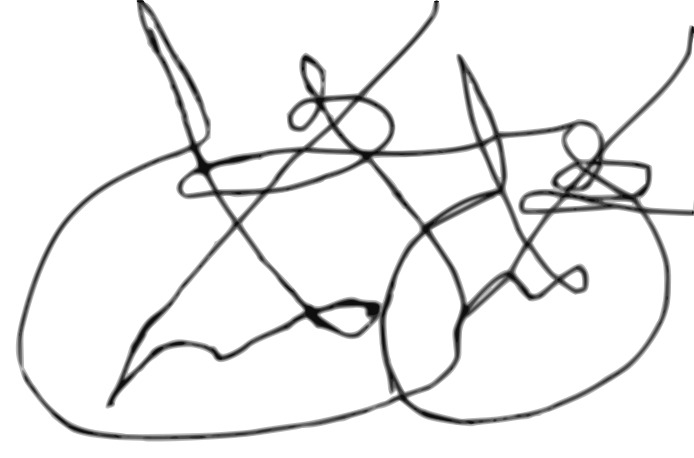
Signature of: rostom of imereti